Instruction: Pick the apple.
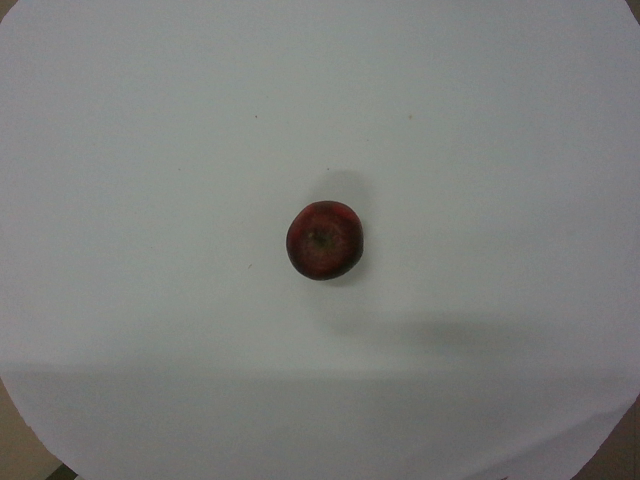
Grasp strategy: vertical